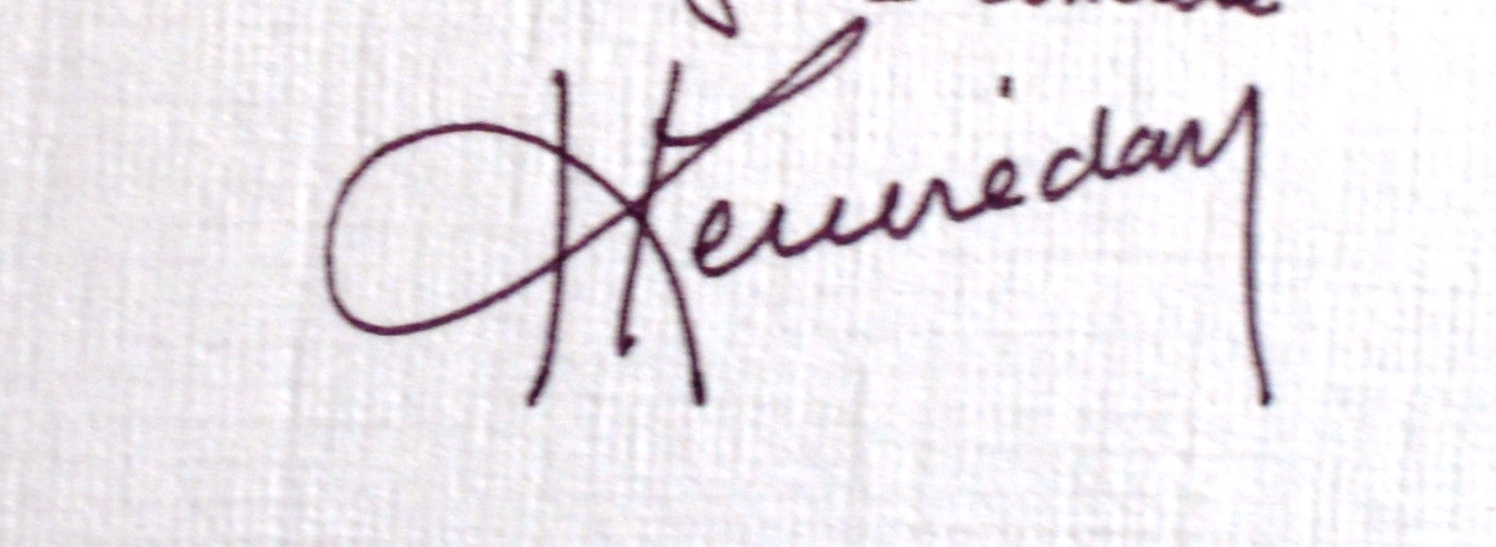
Signature of: herri gwilherm kerouredan